Question: What do the imaging results show?
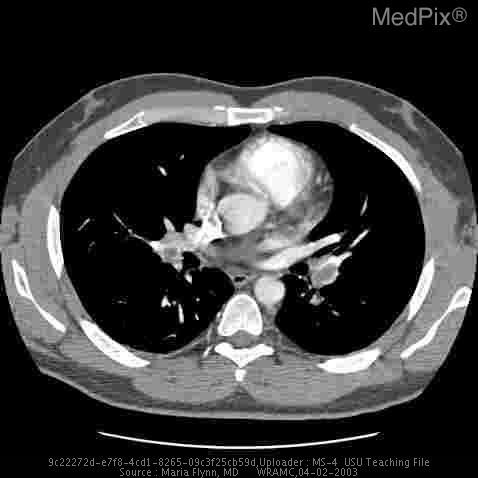
Answer: The imaging shows CXR- bilateral small pleural effusions,no Westermark’s sign or Hampton’s hump.  There may be slight evidence of acute PAH with enlarged PA's on lateral view.

Spiral Chest CT demonstrating bilateral filling defects found in the right and left pulmonary arteries.

US of L common femoral vein and artery show decreased compressibility of vein with highly diminished blood flow. Spiral Chest CT demonstrating bilateral filling defects found in the right and left pulmonary arteries..